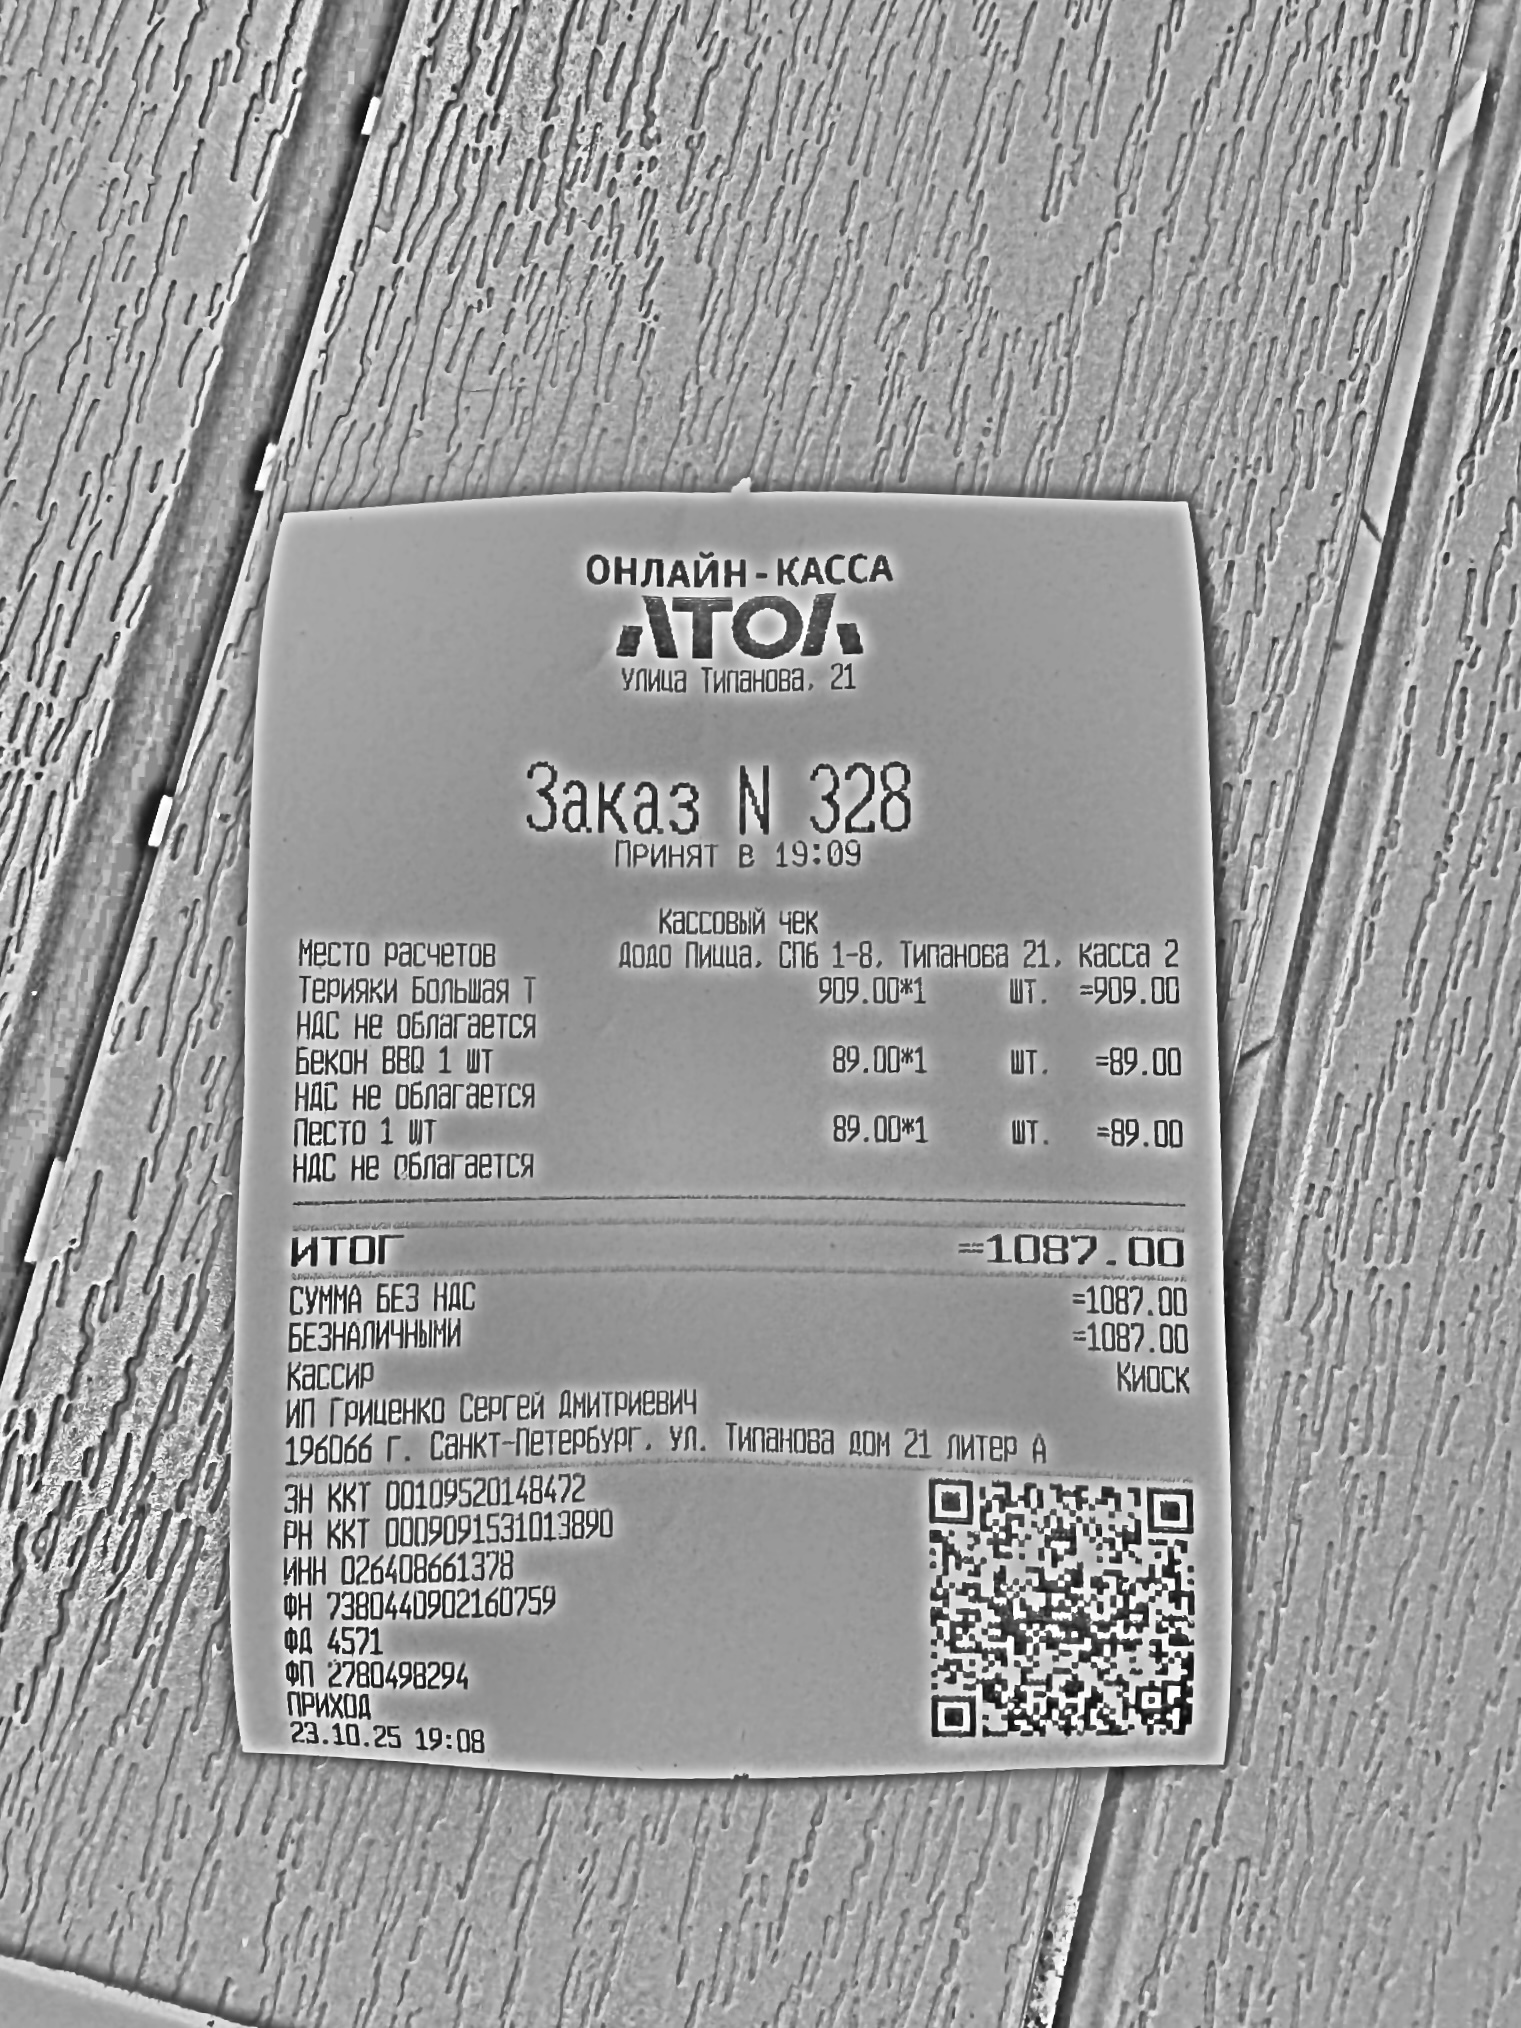
Продавец: ИП Гриценко Сергей Дмитриевич
ИНН: 026408661378
Дата: 23.10.25
Товары: Терияки Большая Т; Бекон BBQ 1 шт; Песто 1 шт
Количество: 1; 1; 1
Цена: 909.00; 89.00; 89.00
Сумма: 909.00; 89.00; 89.00
Итого: 1087.00